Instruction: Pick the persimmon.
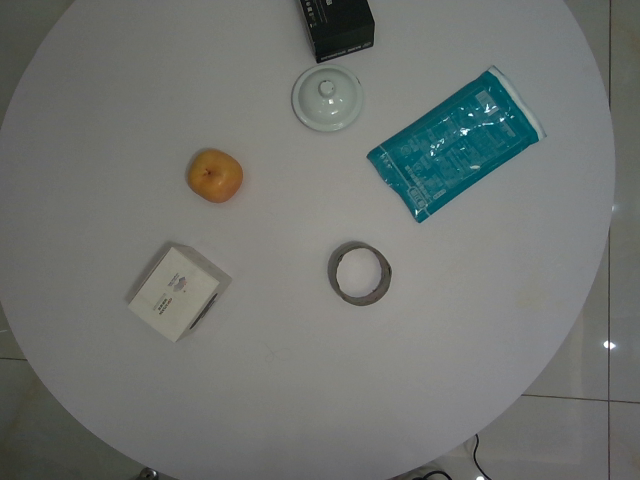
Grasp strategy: vertical